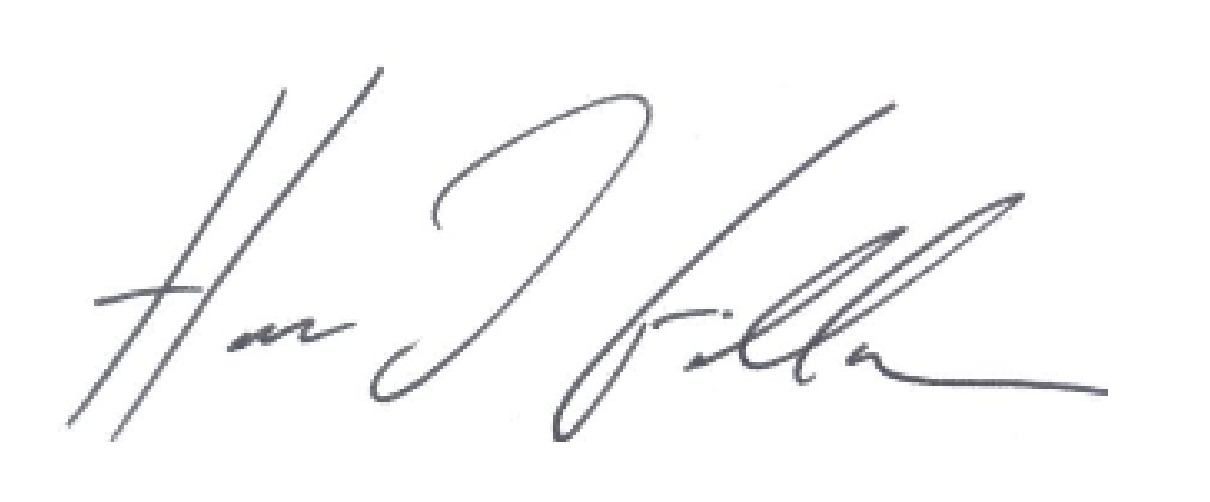
Signature of: howard gillman